Question: What do the imaging results show?
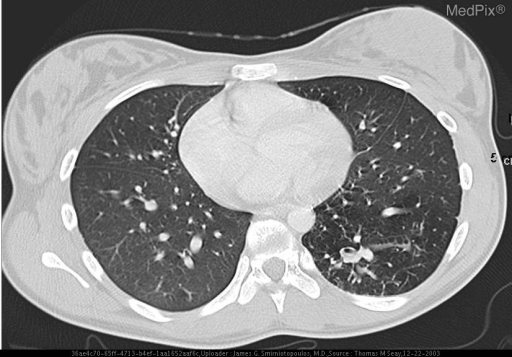
Answer: The imaging shows CXR:  The  mediastinal structures and pulmonary vascularity are normal in appearance.  Symmetric aeration is noted bilaterally.  Slight increased parenchymal opacity is noted in  the left lower lobe posteriorly.  Overlying bony thorax is unremarkable.

CT:  There is an area of increased lucency in the inferior left lower lobe, with multiple dilated abnormal blood vessels. The area is supplied predominantly by a large artery arising from the aorta just above the aortic hiatus. Drainage is to the left inferior pulmonary vein (not shown). There is an area of increased lucency in the inferior left lower lobe, with multiple dilated abnormal blood vessels. The area appears to be supplied predominantly by a large artery arising from the aorta just above the aortic hiatus. Drainage is to the left inferior pulmonary vein..